Question: What is the suspected problem?
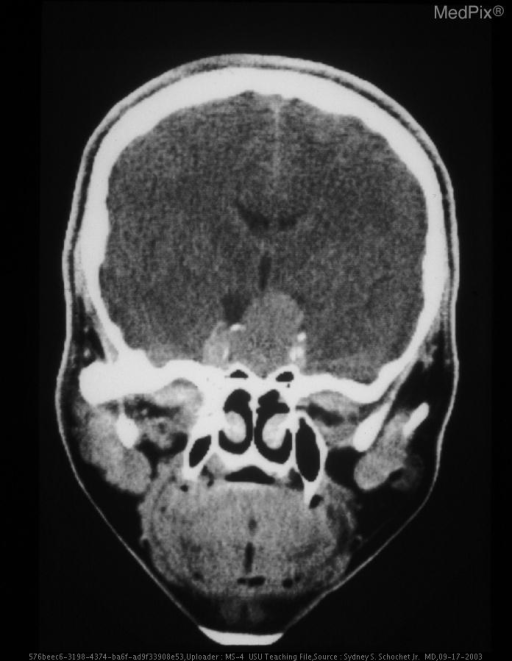
Answer: The findings suggest Fig 1. Coronal CT showing the intrasellar tumor with suprasellar extension.

Fig 2. Intraoperative smear prepared from the neoplasm showing sparsely granulated cytoplasm.  Also note the occasional intracytoplasmic eosinophilic fibrous bodies, best seen in the very center of the picture.

Fig 3. Histological section of the resected neoplasm showing the relatively uniform, sparsely granulated cells.

Fig 4. Electron micrograph showing a typical intracytoplasmic body, characteristic of the sparsely granulated growth hormone secreting adenoma.. Coronal CT showing the intrasellar tumor with suprasellar extension.. The patient might have a history of This 50 year old woman had a several year history of enlarging hands and decreased visual acuity in her right eye..